Question: What is the main concern?
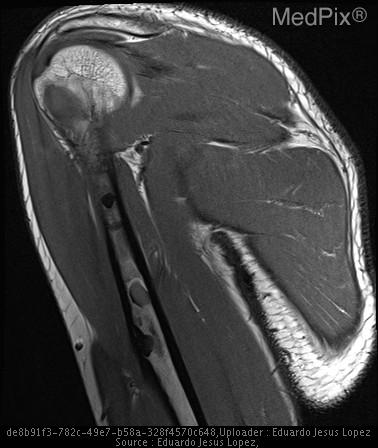
Answer: The findings suggest •  Plain film RUE - Endjavascript:void(null);osteal scalloping and lucency within the mid to proximal shaft of the right humerus.

•  Plain MR of the right shoulder - Multiloculated cystic lesion of proximal humerous with some solid component and associated endosteal remodeling without evidence of cortical breakthru.

•  MRI of the right humerus w/ contrast -
Multifocal, predominantly cystic multiloculated circumscribed bony lesions spare the humeral epiphyses, the largest proximal metaphyseal lesion measuring approximately 5.2 cm in its maximum diameter.  The lesions exhibit predominantly peripheral enhancement and a mild increase in central T1 intensity suggesting a proteinaceous/fibrous matrix.  No overlying cortical disruption is seen in the setting of grossly stable associated endosteal scalloping.  No circumferential soft tissue abnormality is identified.. Multifocal, predominantly cystic multiloculated circumscribed bony lesions spare the humeral epiphyses, the largest proximal metaphyseal lesion measuring approximately 5.2 cm in its maximum diameter.  The lesions exhibit predominantly peripheral enhancement and a mild increase in central T1 intensity suggesting a proteinaceous/fibrous matrix.  No overlying cortical disruption is seen in the setting of grossly stable associated endosteal scalloping.  No circumferential soft tissue abnormality isidentified.. The patient might have a history of A 29-year-old man with injury to right shoulder while lifting weights. Clinically diagnosed with rotator cuff biceps tendinitis..